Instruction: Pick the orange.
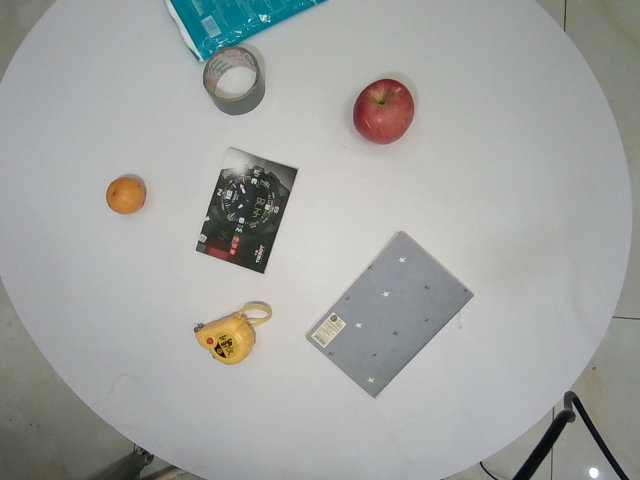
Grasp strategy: vertical